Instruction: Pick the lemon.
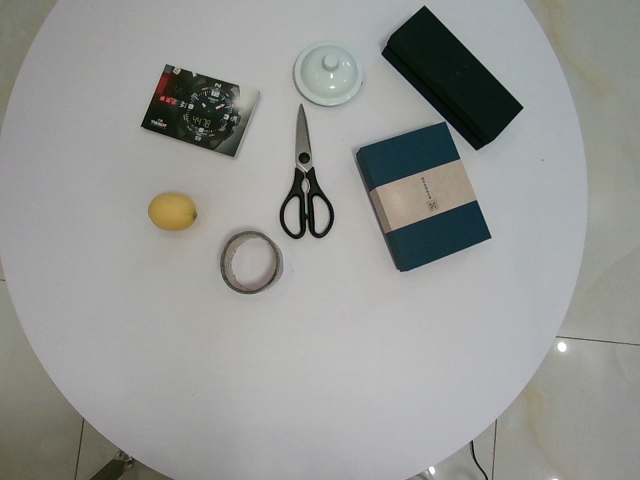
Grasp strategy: vertical